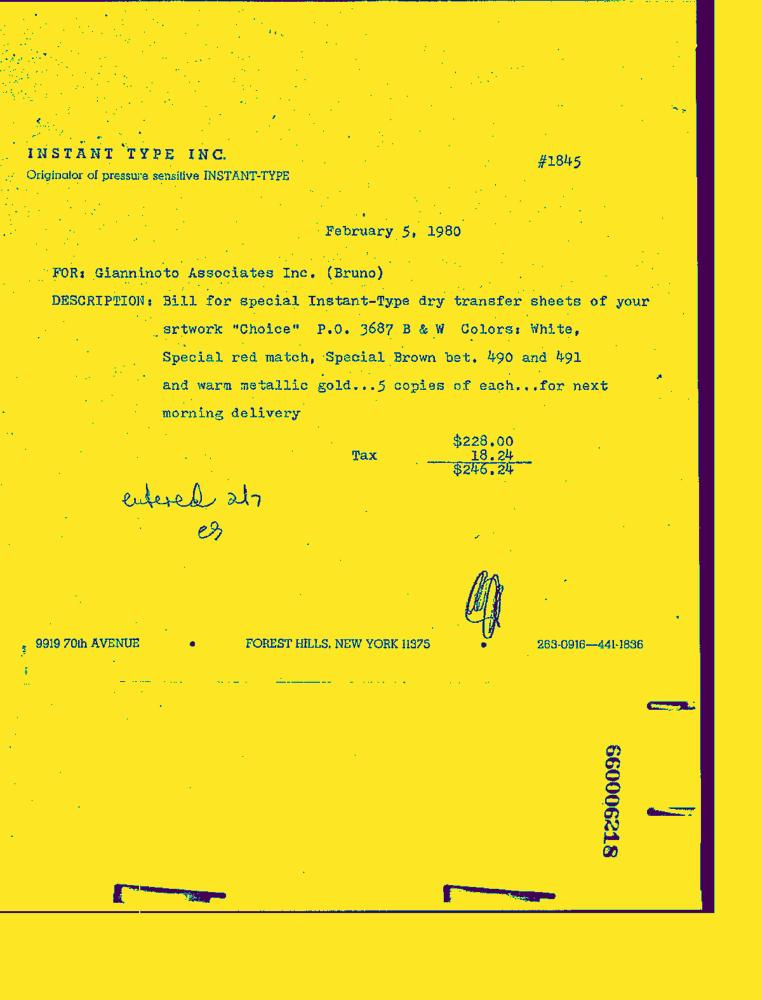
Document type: Invoice-Doc